Question: How is the history relevant to the case?
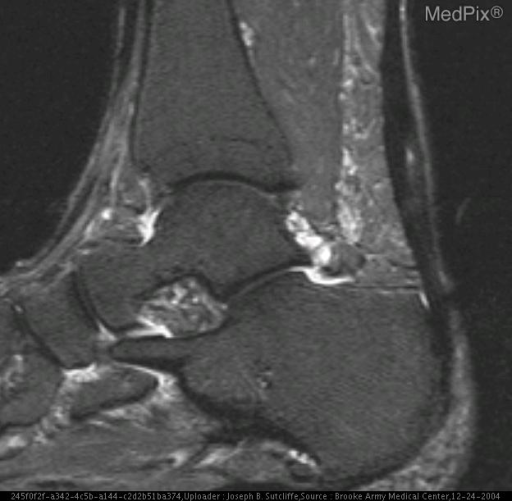
Answer: The patient's history of Left ankle/leg pain and weakness is key in understanding the case.